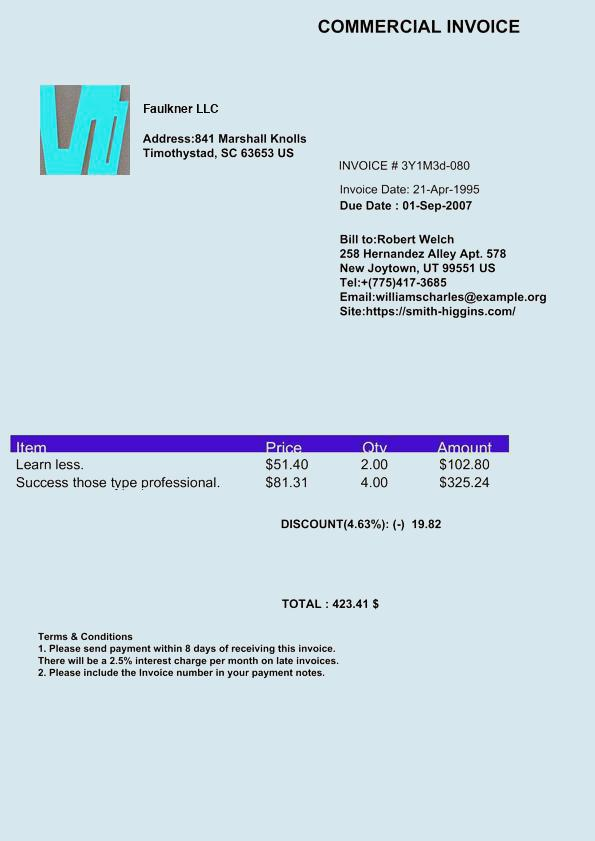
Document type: Invoice